Question: Talk about the condition:
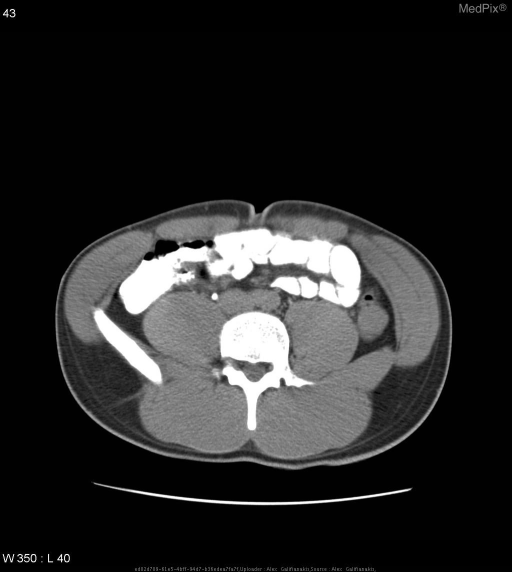
Answer: The disease is discussed as: CROHN'S DISEASE
disease of unknown etiology with prolonged unpredictable course characterized by discontinuous asymmetric involvement of entire GI tract

Clinically:
onset between 15 - 30 years;  M:F = 1:1
•  recurrent episodes of diarrhea
•  colicky / steady abdominal pain
•  low-grade fever
•  weight loss, anorexia
•  occult blood + anemia
•  perianal abscess / fistula (40%)
•  malabsorption (30%)
Associated with:   erythema nodosum, pyoderma gangrenosum

Imaging can show
-homogeneous density of thickened bowel wall
-"double halo configuration" = intestinal lumen surrounded by inner ring of low attenuation(= edematous mucosa) + outer ring of soft-tissue density (= thickened fibrotic muscularis + serosa)
-luminal narrowing + proximal dilatation
-skip areas of asymmetric bowel wall thickening
-"creeping fat" = massive proliferation of mesenteric fat (40%) with mass effect separating small bowel loops
-mesenteric adenopathy (18%)
-abscess (DDx: postoperative blind loop)

Prognosis: recurrence rate of up to 39% after resection (commonly at the site of the new terminal ileum, most frequently during first 2 years after resection); mortality rate of 7% at 5 years, 12% at 10 years after 1st resection